Question: What appears to be the issue?
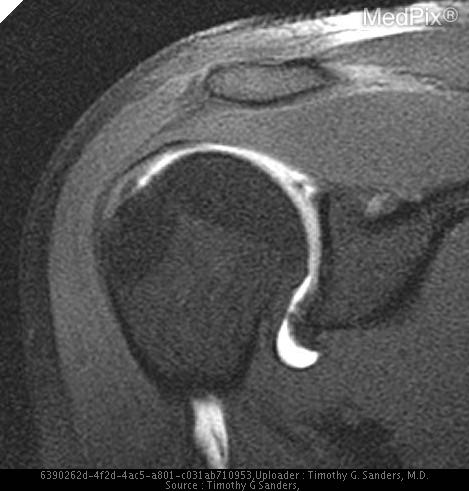
Answer: The findings suggest T1-weighted axial and coronal images with fat-saturation of the shoulder following intra-articular administration of gadolinium. The coronal image demonstrates an irregular collection of contrast extending into the normally dark triangular appearing superior labrum. Axial image demonstrates an irregular collection of contrast between the frayed appearing posterior superior labrum and the posterior glenoid. The Biceps anchor appears normal.. Ti-weighted coronal image with fat-saturation demonstrates an irregular collection of contrast extending into the superior labrum.. The patient might have a history of Soft-ball player who complains of several months of right shoulder pain, aggravated by throwing the ball. No history of an acute injury..